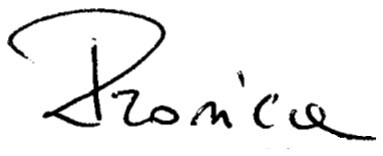
Signature of: bogdan rzońca